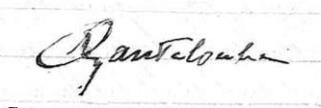
Signature of: joseph canteloube